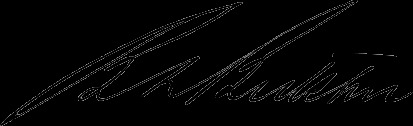
Signature of: bernard lee butcher